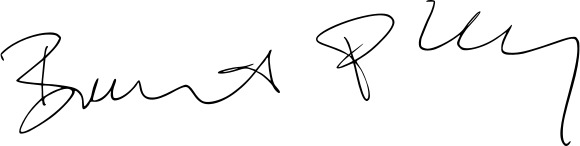
Signature of: borut pahor